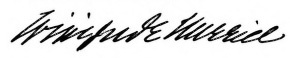
Signature of: winifred edgerton merrill